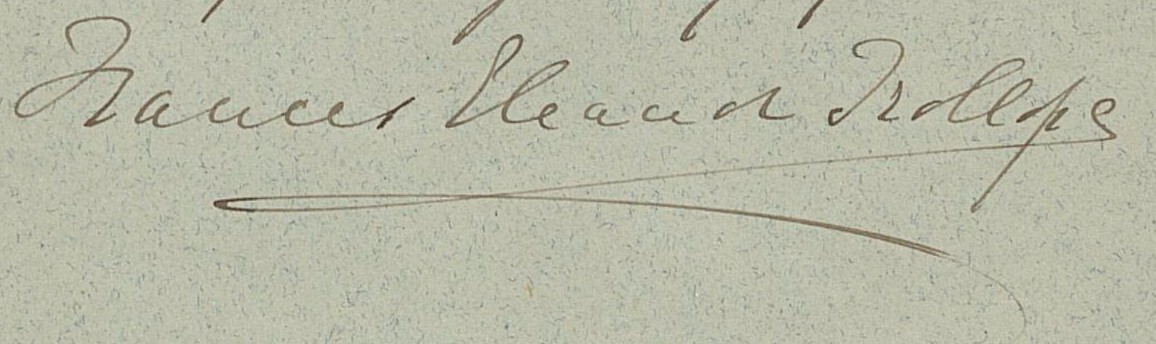
Signature of: frances eleanor trollope